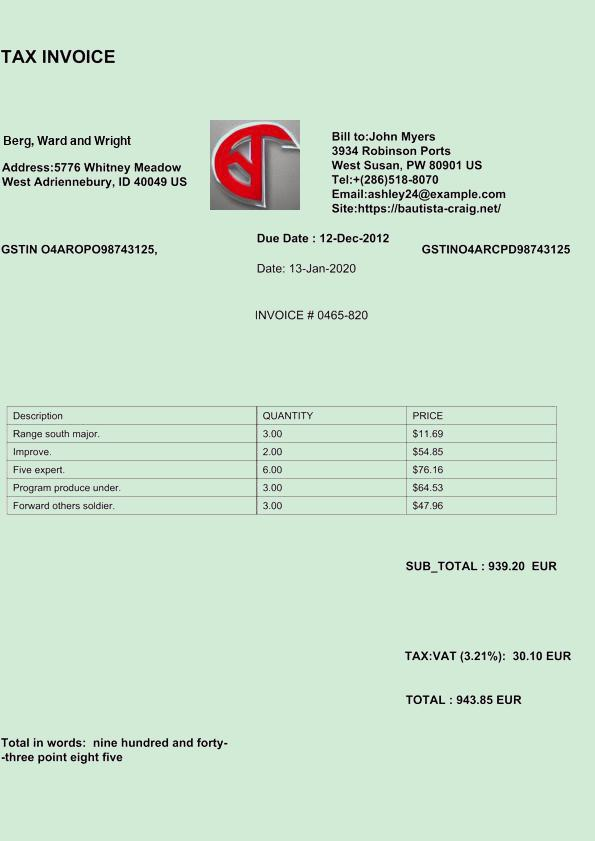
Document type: Invoice